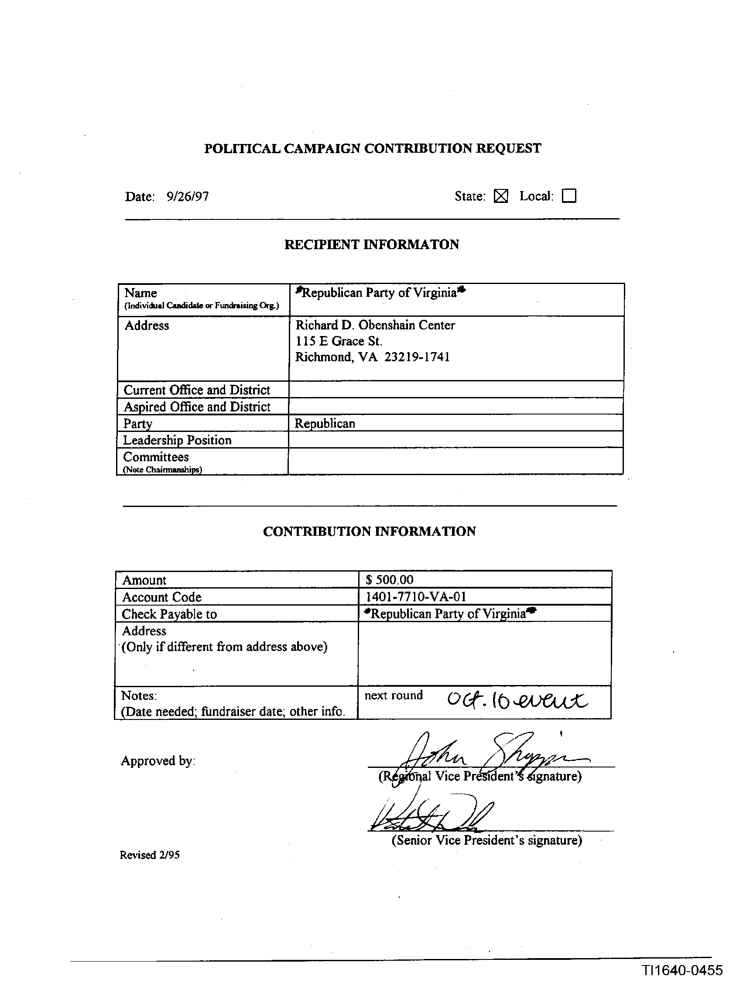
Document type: Invoice